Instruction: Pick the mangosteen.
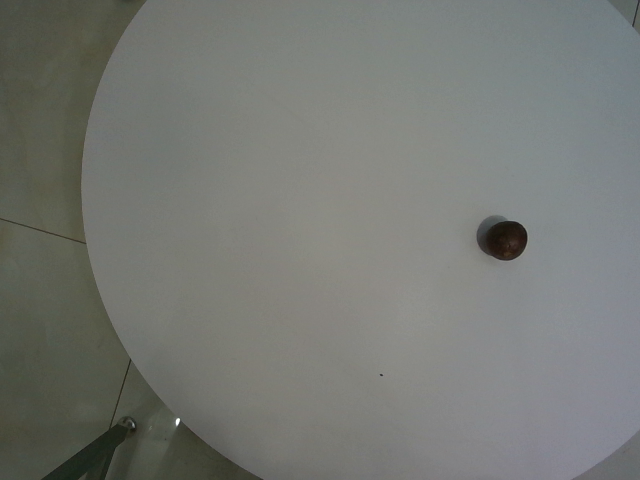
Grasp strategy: vertical